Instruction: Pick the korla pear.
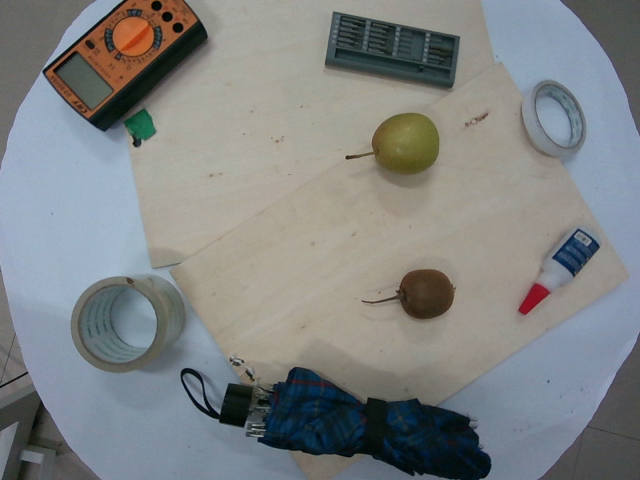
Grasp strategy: vertical